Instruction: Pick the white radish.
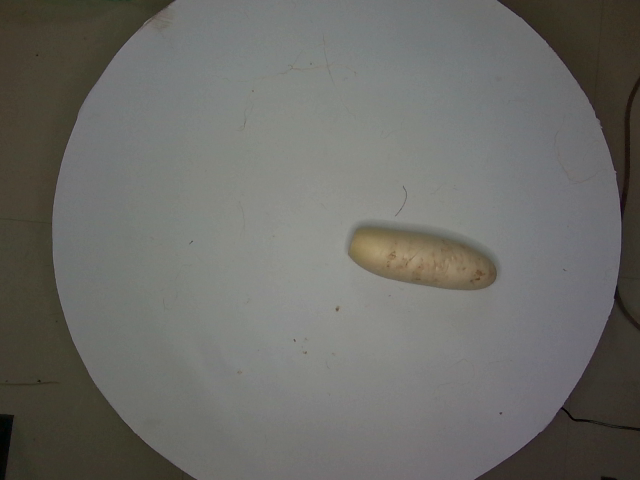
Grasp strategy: vertical